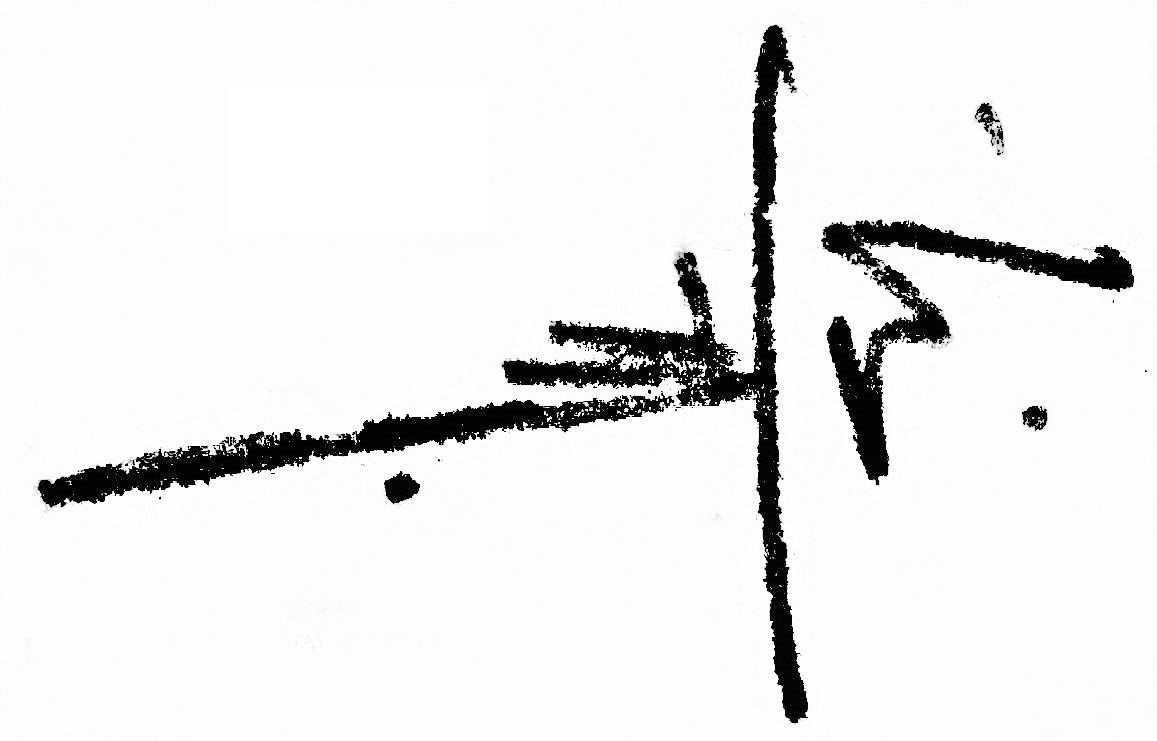
Signature of: muhammad najib ar ruba i